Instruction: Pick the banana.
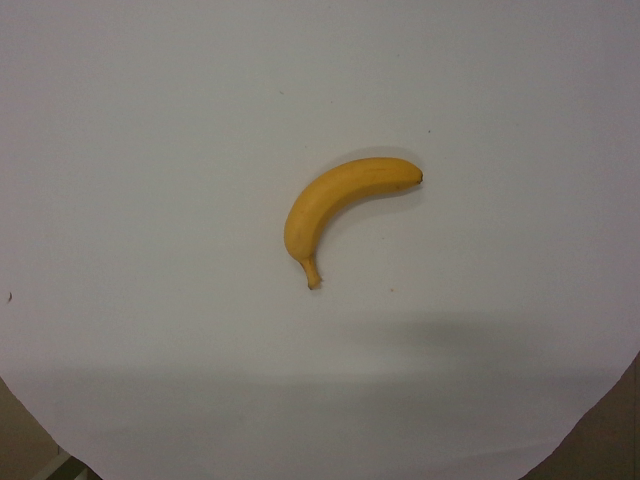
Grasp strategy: vertical